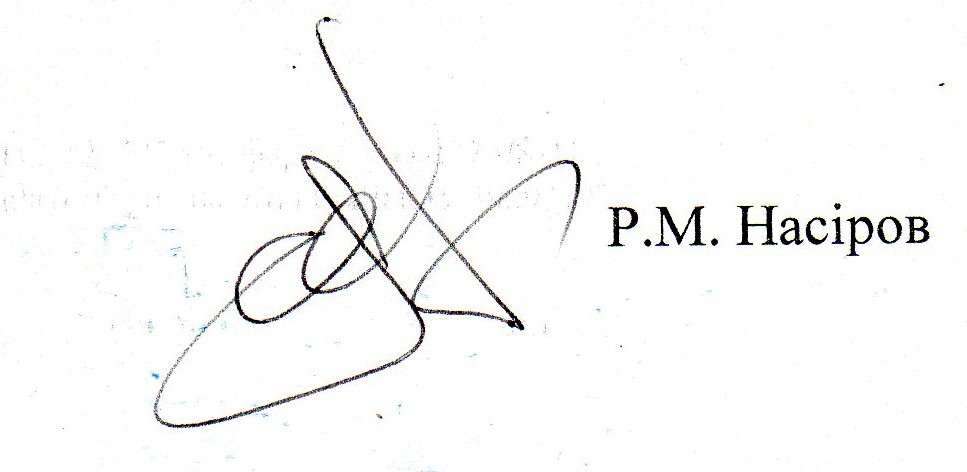
Signature of: roman nasirov